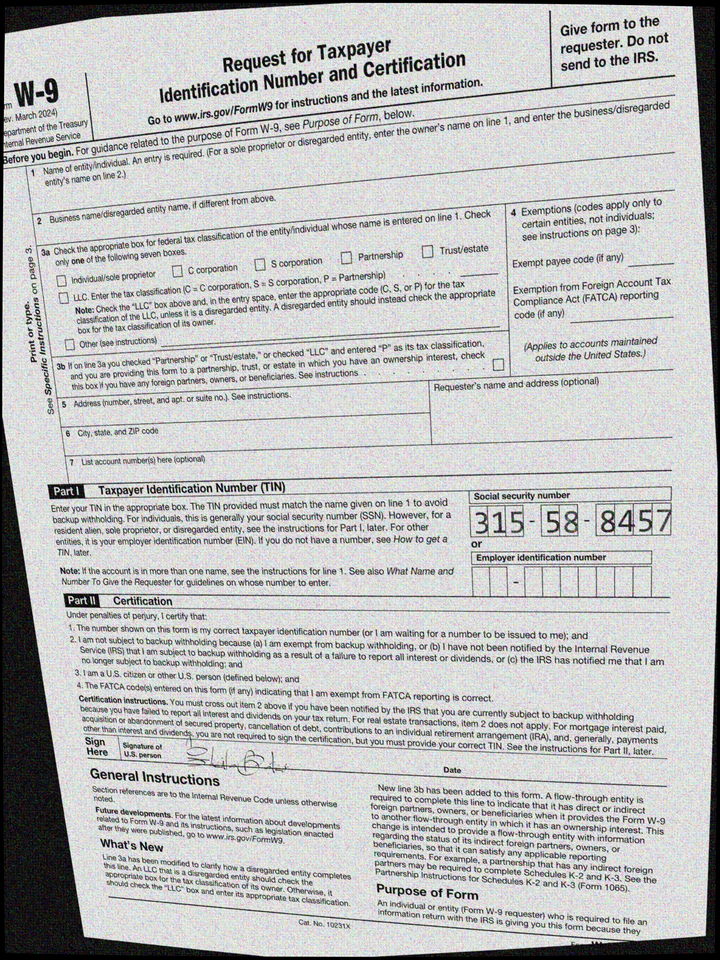
cbx: no
ssn: 315588457